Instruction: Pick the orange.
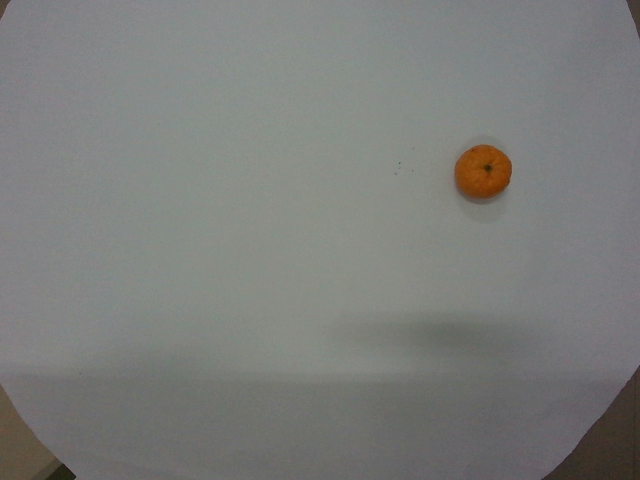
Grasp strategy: vertical